Question: What is the earliest payment due date mentioned in the document?
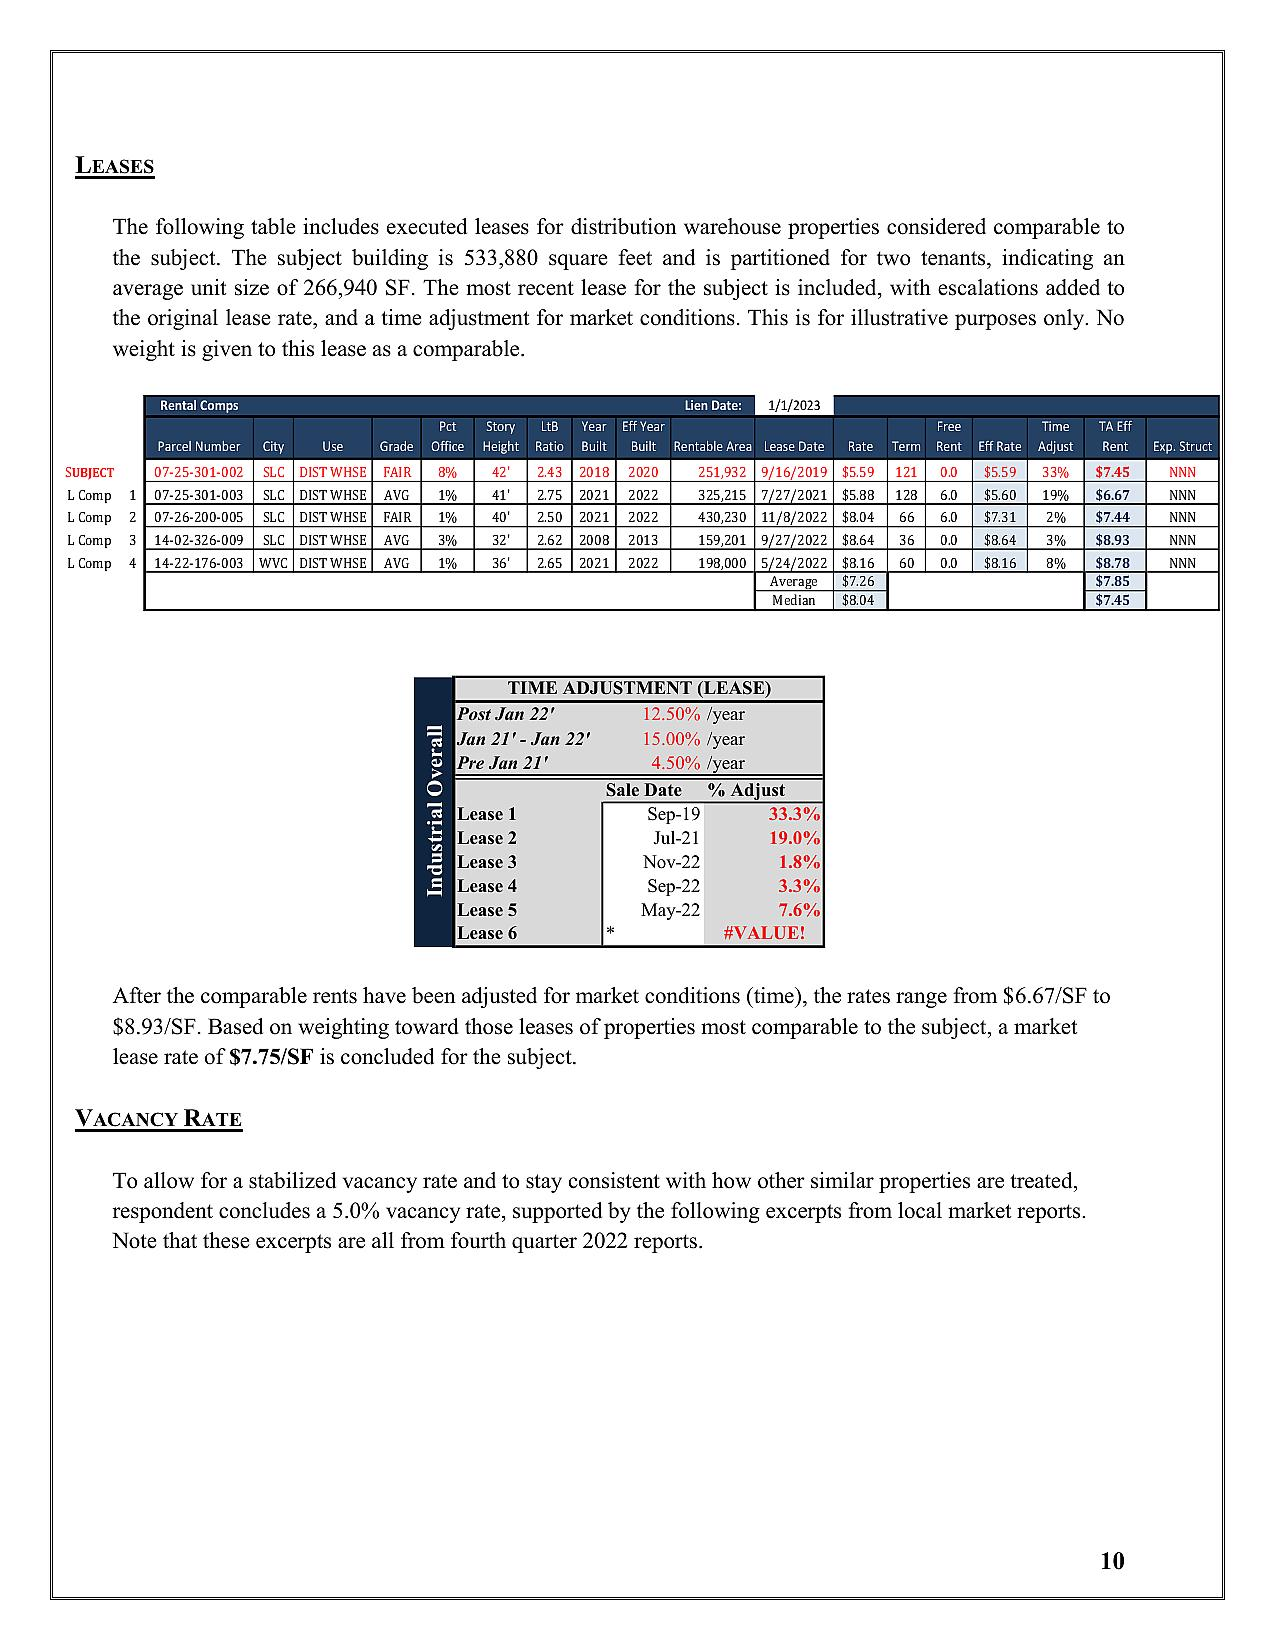
Answer: "9/16/19"